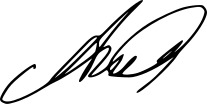
Signature of: anne aly